Question: What appears to be the issue?
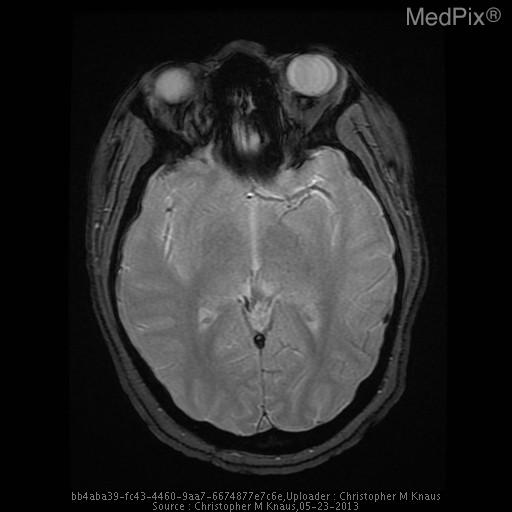
Answer: The findings suggest The vein of Galen, straight sinus, and dominant left transverse venous dural sinus are particularly hyperattenuating, and apparently prominent in caliber.

The superior sagittal sinus is notably less hyperattenuating and is normal in appearance.  The right transverse dural venous sinus is hypoplastic.

Gray/white matter discrimination is preserved.  There is no evidence for infarction or intracranial hemorrhage.  There are no brain masses or mass effect.  There is no hydrocephalus.

The skull is intact.  The partially imaged aerated portions of the skull base are free of significant effusions..

Impression: The vein of Galen, straight sinus, and dominant left transverse venous dural sinus are all particularly hyperattenuating and apparently prominent in caliber, all very concerning for thrombosis.. The GRE sequence reverifies GRE blooming consistent with thrombosis within the vein of Galen, straight sinus, left dominant transverse venous sinus and sigmoid sinus and demonstrates no GRE blooming within the brain parenchyma suggestive of brain parenchymal hemorrhage.. The patient might have a history of 17 yo girl presents with left sided facial weakness and numbness and the worst headache of her life that is rated 10/10.  The headache has been progressive for about 24 hours.  She has a history of migraine, but the patient states that her current headache does not feel like her typical migraine headache..